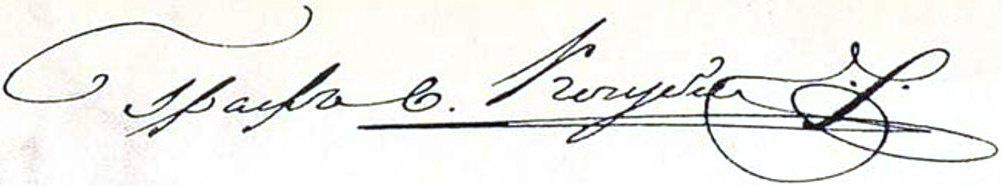
Signature of: viktor kochubey